Question: What could the diagnosis suggest?
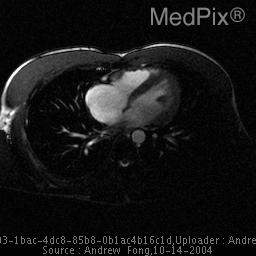
Answer: The possible diagnosis includes -Atrial Septal Defect.
-Patent foramen Ovale
-Endocardial cushion defect (no other shunt or defect is present).